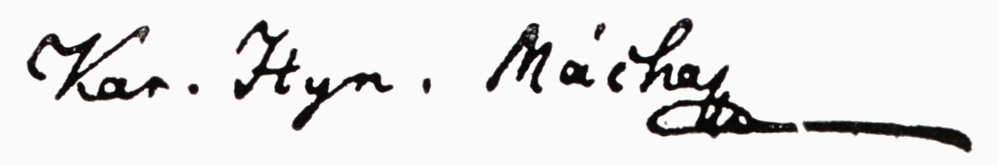
Signature of: karel hynek mácha